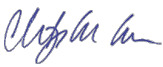
Signature of: christopher m carr